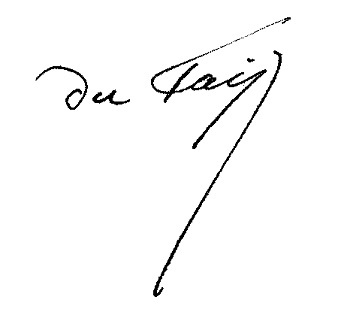
Signature of: louis sanial du faÿ